Patient: Female, age 5
A five-year-old child, body weight 23 kg, with acute cardiac tamponade in the course of treated pneumonia, was referred from the local hospital for emergency surgical intervention. The reason for hospitalization was abdominal pain with nausea; C-reactive protein was in the normal laboratory range (< 5.0 mg/l); no changes in chest X-ray were present. Four days after admission pneumonia of undefined etiology was suspected. The patient underwent antibiotic treatment (amoxicillin + clavulanic acid 3 x 480 mg i.v. for 6 days, netilmicin 3 x 40 mg i.v. for 4 days), and the imaging diagnostics suggested left lung pneumonia with left inferior lobe atelectasis, which impressed the pericardium in a way similar to a left lung tumor with aggressive local growth. The laboratory investigations were not specific for neoplastic disease or tuberculosis infection, although there were atypical forms in the blood shape.
The child was initially referred for chest drainage because of the left pleural effusion (Fig. 1), but the chest drainage did not improve severe hypoxia caused by dyspnea at rest and shortness of breath, despite constant oxygen delivery. After the next 2 days, despite pleural drainage and change of antibiotics (ceftazidime 2 x 500 mg i.v. and fluconazole 1 x 50 mg i.v.), the child deteriorated rapidly due to rapid symptoms of heart failure, shortness of breath and fatigue. In the echocardiography performed just before the intervention there was acute tamponade with local impression of the left atrium and the left ventricle, with functional mitral valve regurgitation grade II (MVI ++), without any congenital defects (Fig. 2). The child was referred for an emergency operation aimed at pericardial tamponade evacuation.
Surgical intervention was performed with the cooperation of a multidisciplinary team (cardiac surgeon, pediatric surgeon, cardiologist, radiologist, oncologist). The chest was opened via a subxiphoid minimally invasive median minithoracotomy incision. After meticulous dissection the pericardial sac was opened and bloody tension fluid was observed. The bloody effusion of 200 ml was evacuated with dynamic outflow under pressure and the heart was dissected free from the fresh fibrous adhesions. In the direct inspection there was clear evidence of solid extrapericardial impression in the area of the left atrium; therefore all manipulation in the pericardium was very gentle. The chest tube with active suction was left in the pericardial sac underneath the inferior wall of the heart. The specimens from pericardial tissue and the fluid were harvested for further laboratory and histopathological tests. The girl was extubated directly in the operative room postoperatively. Postoperative computed tomography did not confirm pericardial infiltration and showed no clear evidence of mediastinal tumor (Fig. 3). The condition of the girl improved and after control echocardiography the drainage was removed 24 hours after surgery. The early postoperative period was uncomplicated. In the postoperative echocardiography there was persistent impression on the left ventricle with pericardial fluid separation inside the pericardium in the field of the left ventricle. Only after the surgery was completed were the previous blood cultures found to be negative. C-reactive protein was 50 mg/l. Pericardial fluid examination revealed bloody liquid with the density of 1.01 g/l (pH 8; protein 53.5 g/l; glucose 62 mg%; LDH 1326 U/I; amylase 36 U/I). Histopathological examination of pericardium and pericardial fluid revealed no signs of neoplastic growth or atypical cells, with inflammatory reaction signs. Viral infection with no symptoms of malignant cells was finally suspected. The child was transferred back to the referring department of pediatrics for continuation of antibiotics on the 4th postoperative day (ceftazidime, fluconazole). Control echocardiography showed no impression over the left ventricle and a small amount of fluid in the area of the left ventricle. The follow-up observation has now reached four years and there have been neither cardiac episodes nor pericardial fluid recurrence.
Keywords: acute tamponade, cardiac surgery, lung tumor, viral pneumonia
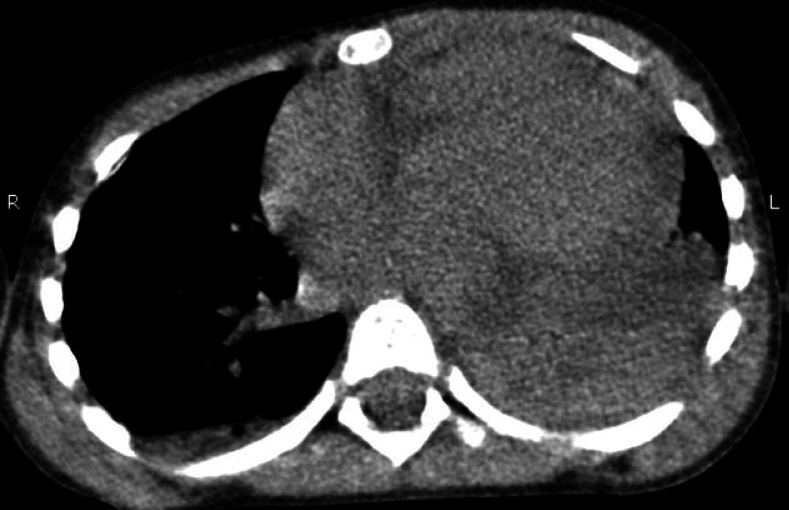
Image caption: Thoracic computed tomography image showing pleural fluid with left lung compression.